Extract the amount written in words, the amount in digits, the name of the payee, the date on the cheque, and the bank's name from the image.
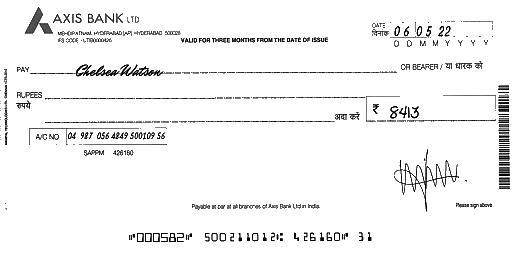
amt_in_words:
amt_in_figures: 8413
payee_name: Chelsea Watson
bank_name: AXIS BANK
cheque_date: 06/05/22